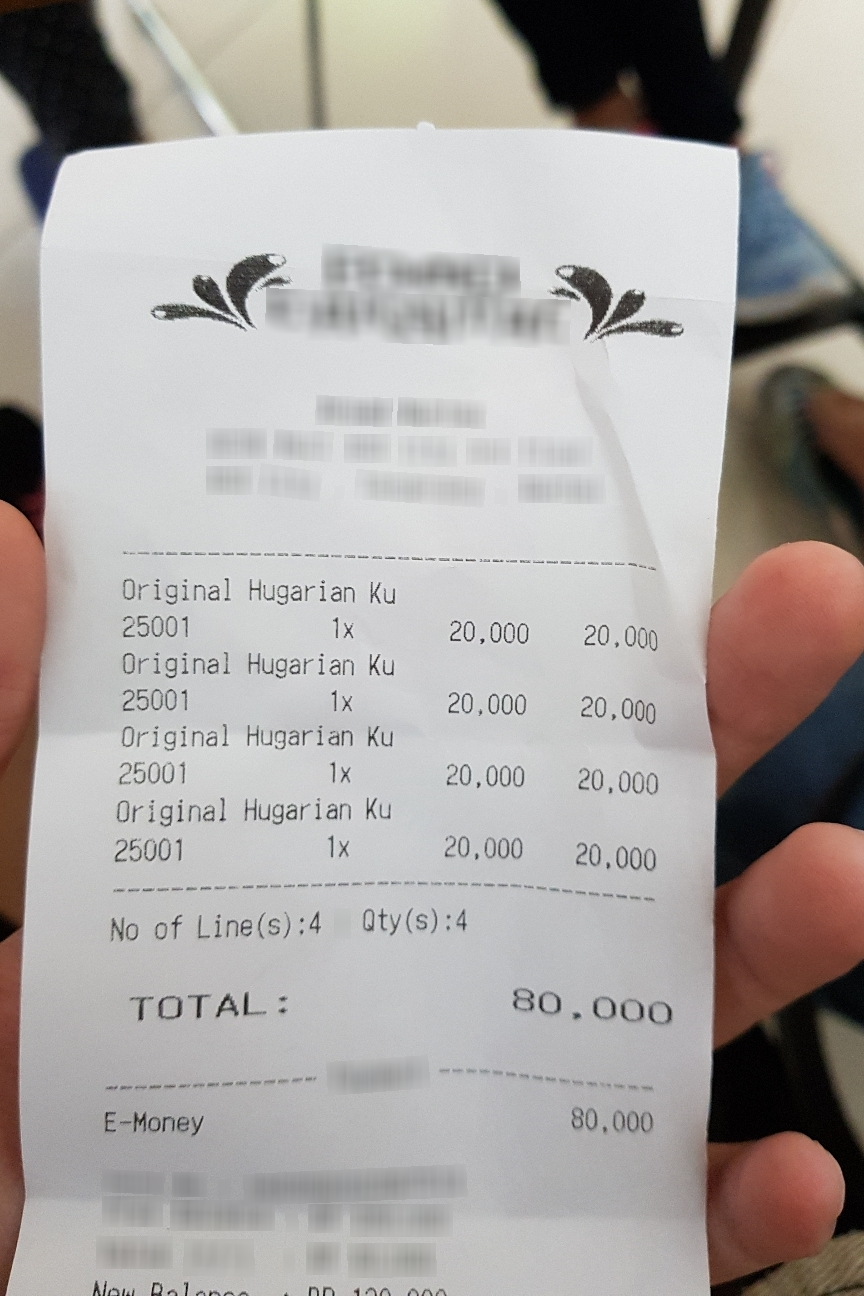
Number of items: 4
Total: 80,000
OCR text regions:
text: Original
text: Hugarian
text: Ku
text: 25001
text: 1x
text: 20,000
text: 20,000
text: Original
text: Hugarian
text: Ku
text: 25001
text: 1x
text: 20,000
text: 20,000
text: Original
text: Hugarian
text: Ku
text: 25001
text: 1x
text: 20,000
text: 20,000
text: Original
text: Hugarian
text: Ku
text: 25001
text: 1x
text: 20,000
text: 20,000
text: No
text: of
text: Line(s):
text: 4
text: Qty(s):
text: 4
text: TOTAL:
text: 80,000
text: E-Money
text: 80,000